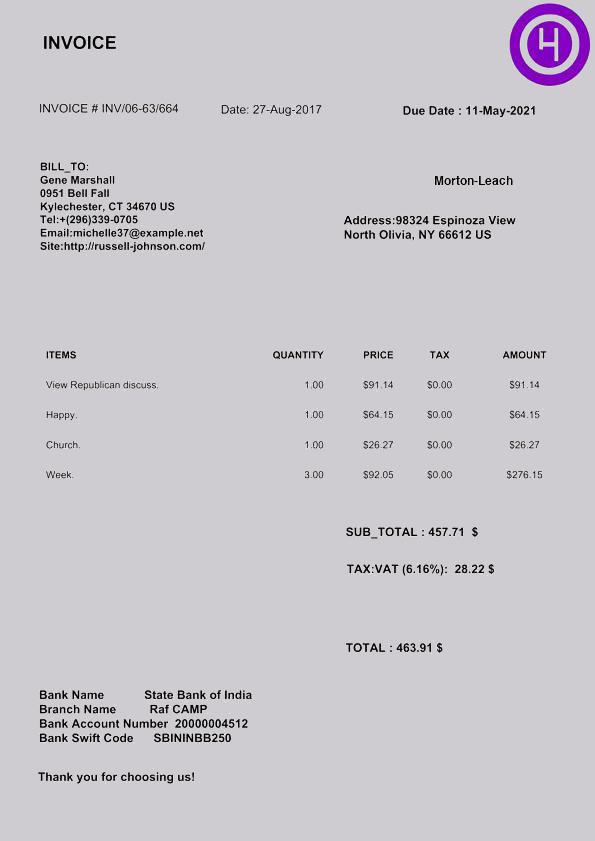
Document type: Invoice